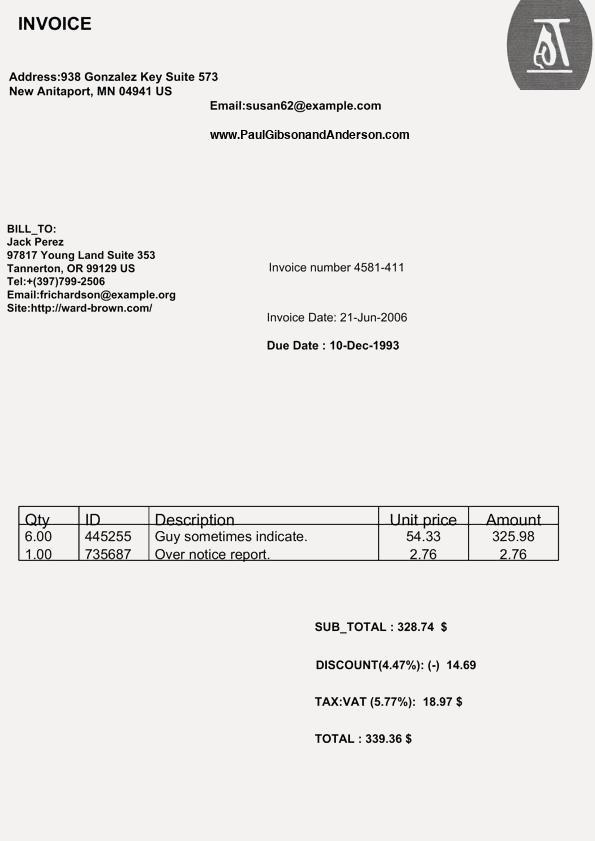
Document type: Invoice